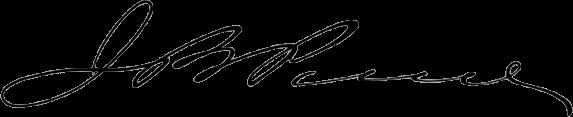
Signature of: john b pierce